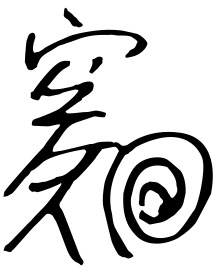
Signature of: hideaki sorachi